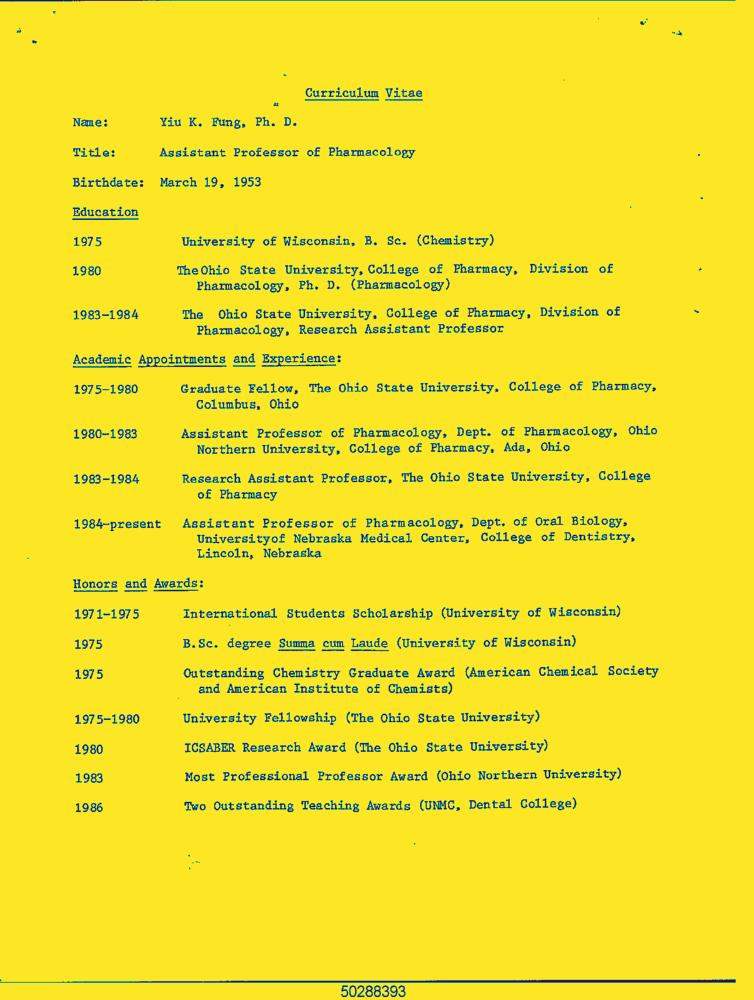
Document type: Resume-Doc